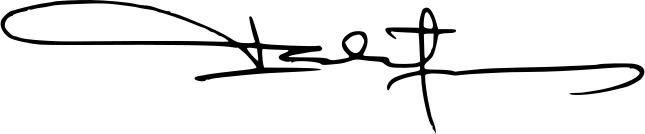
Signature of: francisco da costa gomes